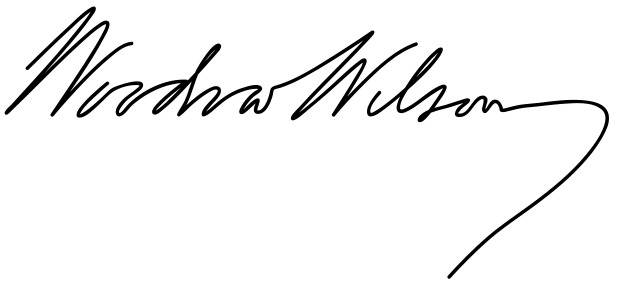
Signature of: woodrow wilson